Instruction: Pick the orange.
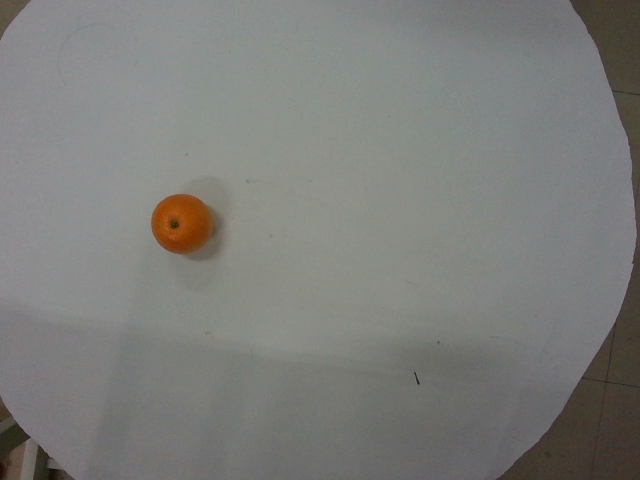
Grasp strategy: vertical